Question: How does the patient history play a role?
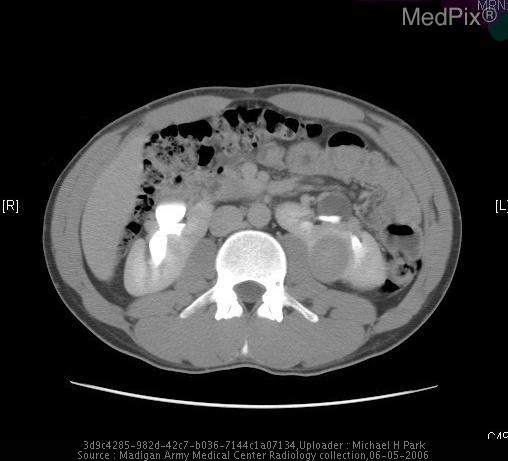
Answer: The patient's history of Patient is a 21 year old male who presented with a 5 month history of painless hematuria. The hematuria was more pronounced after vigourous exercise.  Otherwise patient has been in good health. is key in understanding the case.